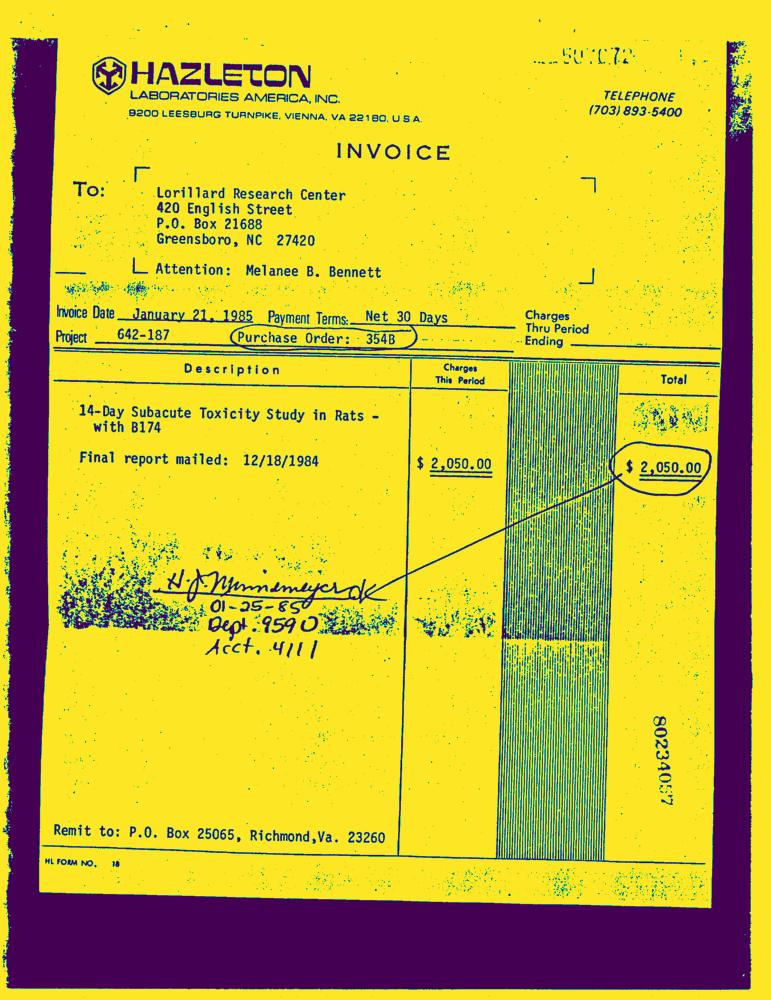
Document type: Invoice-Doc